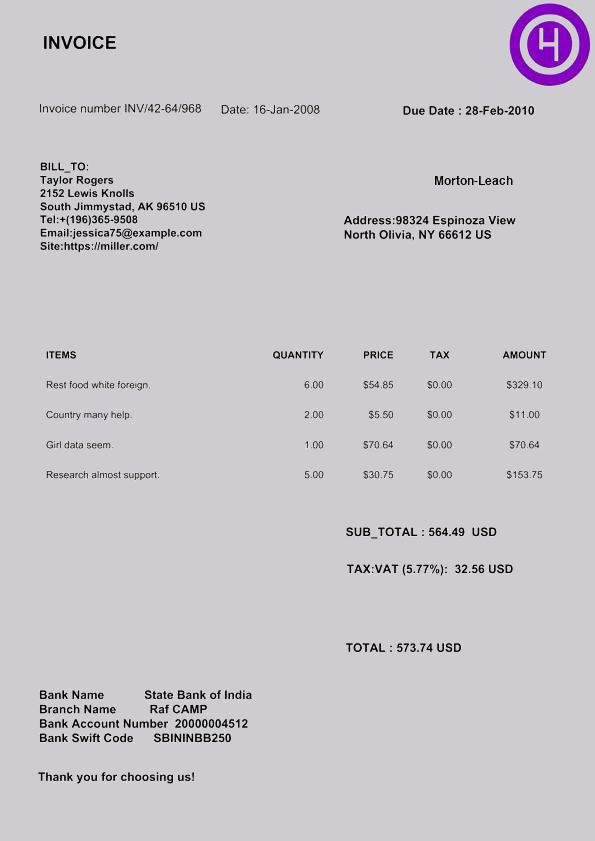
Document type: Invoice